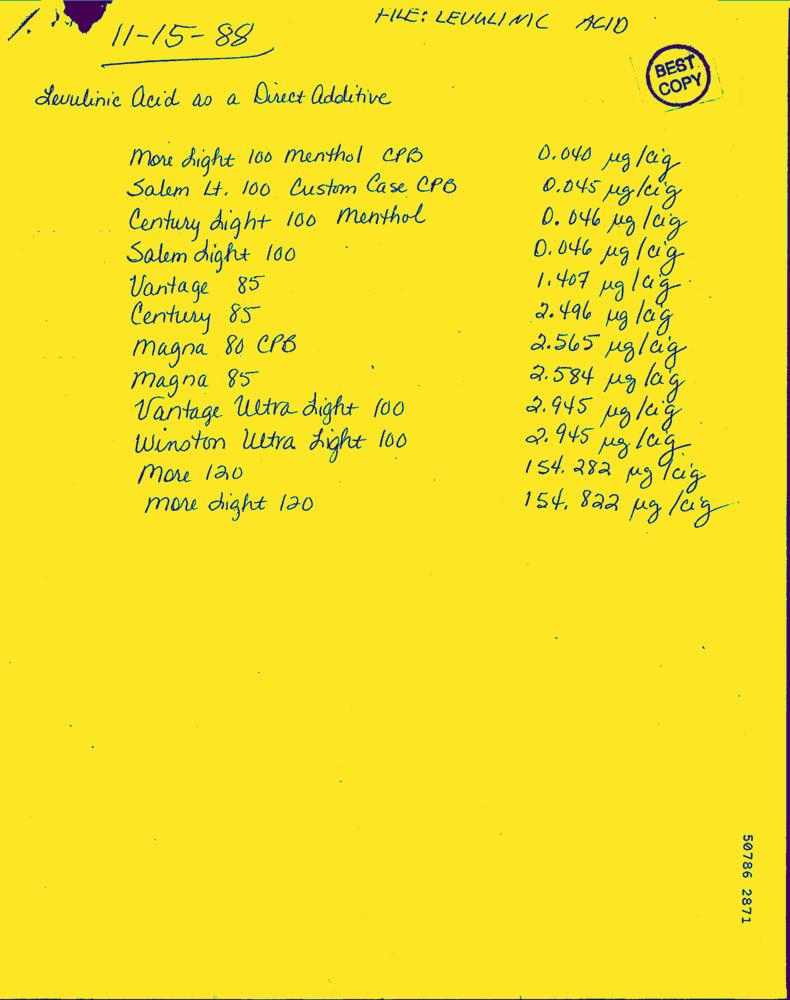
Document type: Hand-Written